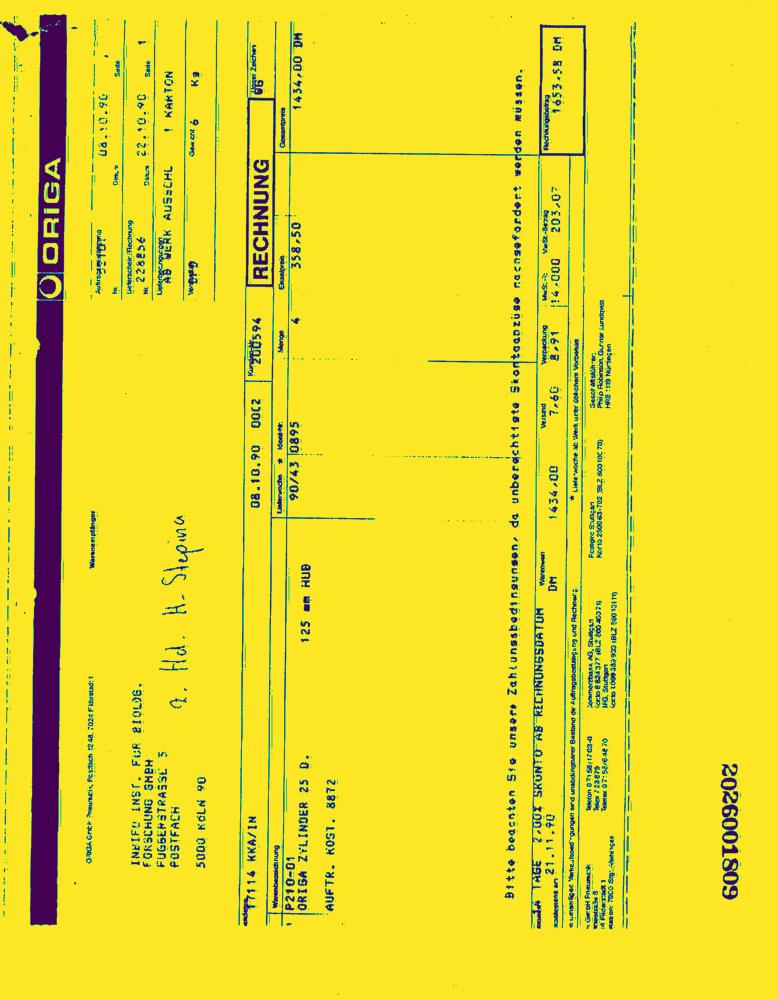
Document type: Invoice-Doc